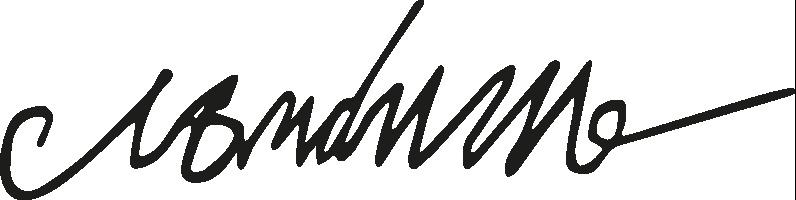
Signature of: mandume ya ndemufayo